Extract the amount written in words, the amount in digits, the name of the payee, the date on the cheque, and the bank's name from the image.
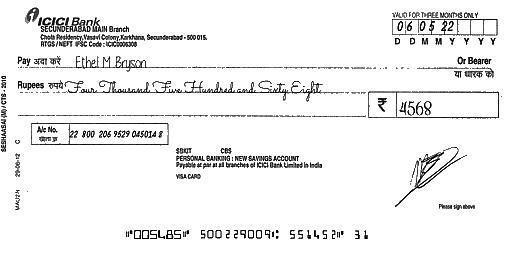
amt_in_words: Four Thousand Five Hundred and Sixty Eight
amt_in_figures: 4568
payee_name: Ethel M. Bryson
bank_name: ICICI Bank
cheque_date: 06/05/22